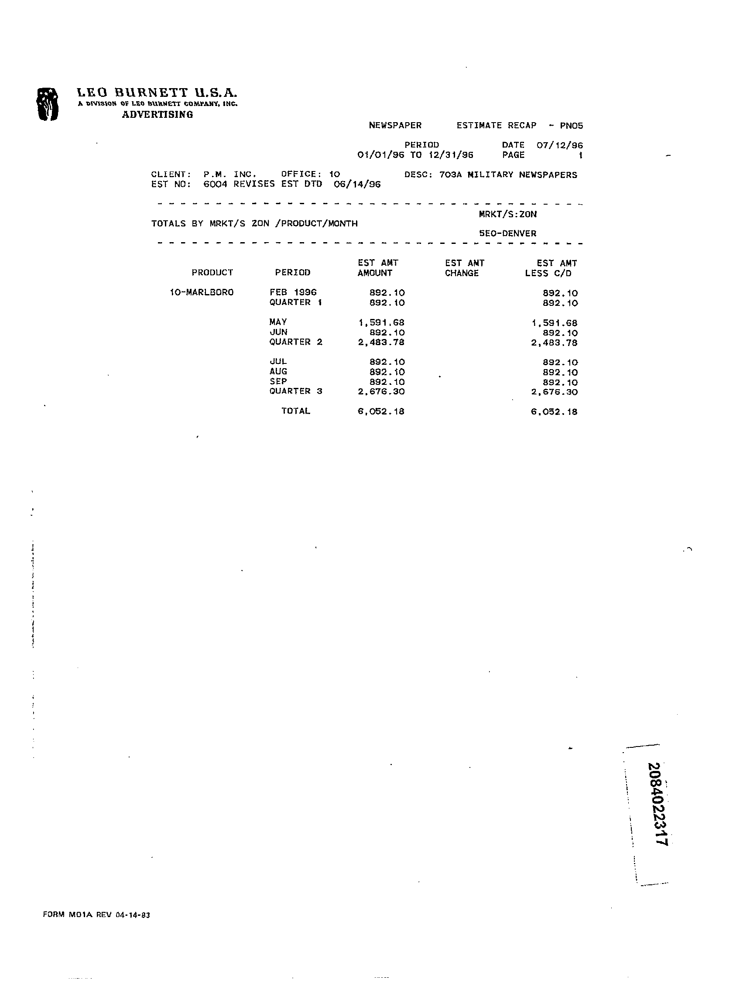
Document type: Invoice